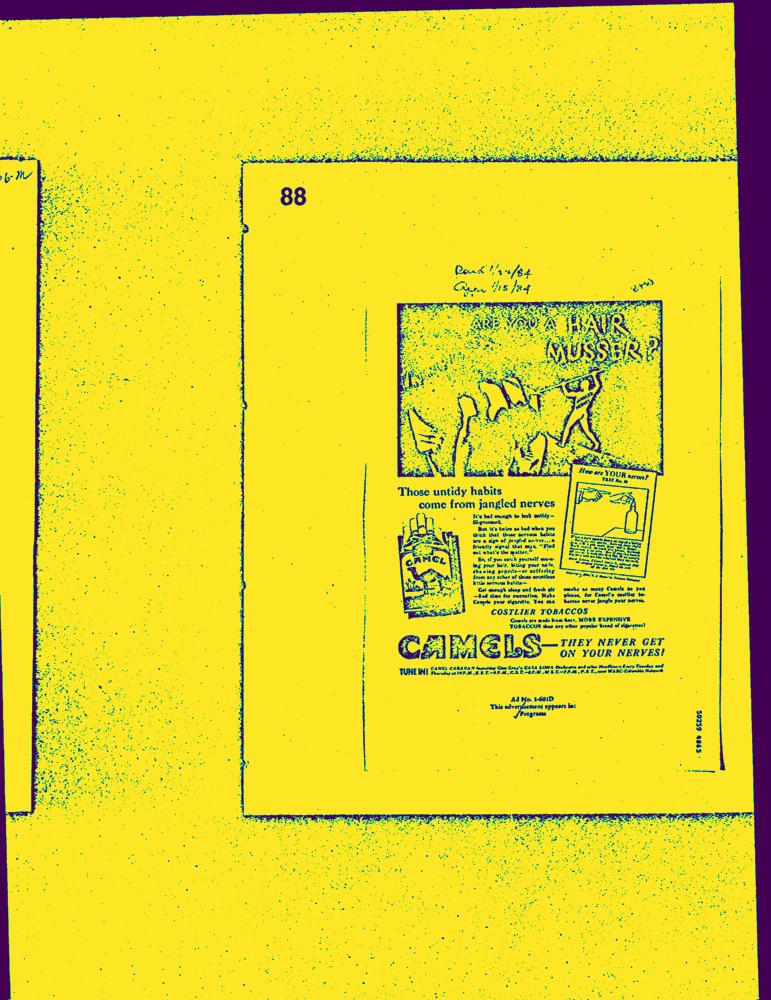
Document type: AD